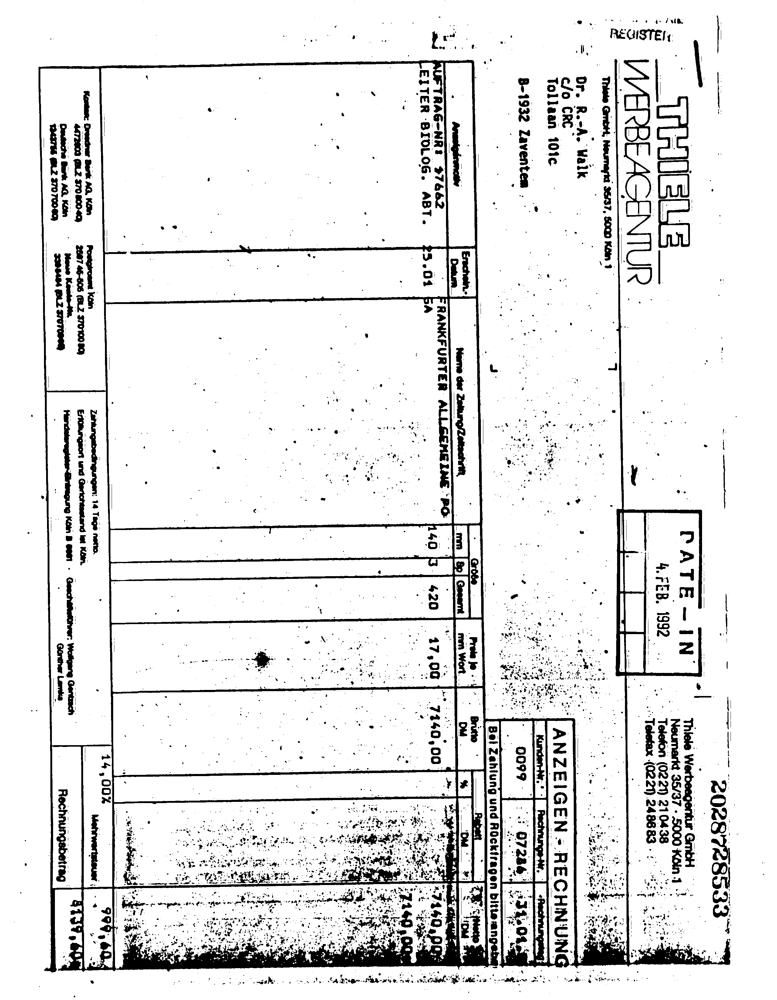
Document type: Invoice